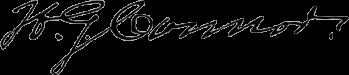
Signature of: henry g connor